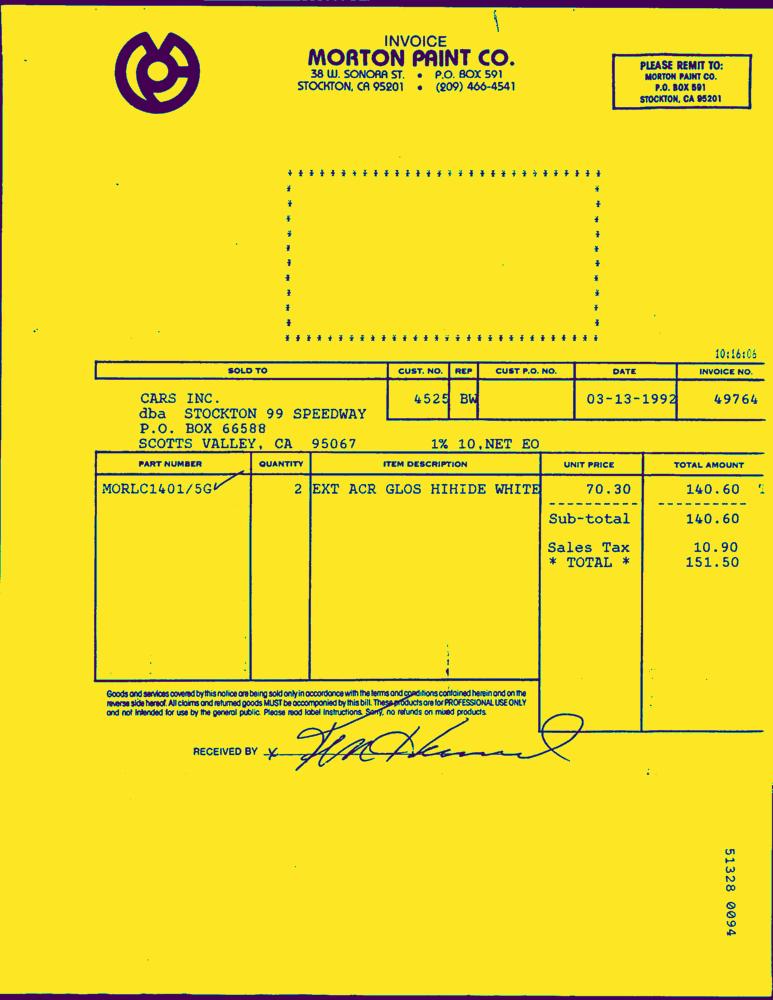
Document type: Invoice-Doc